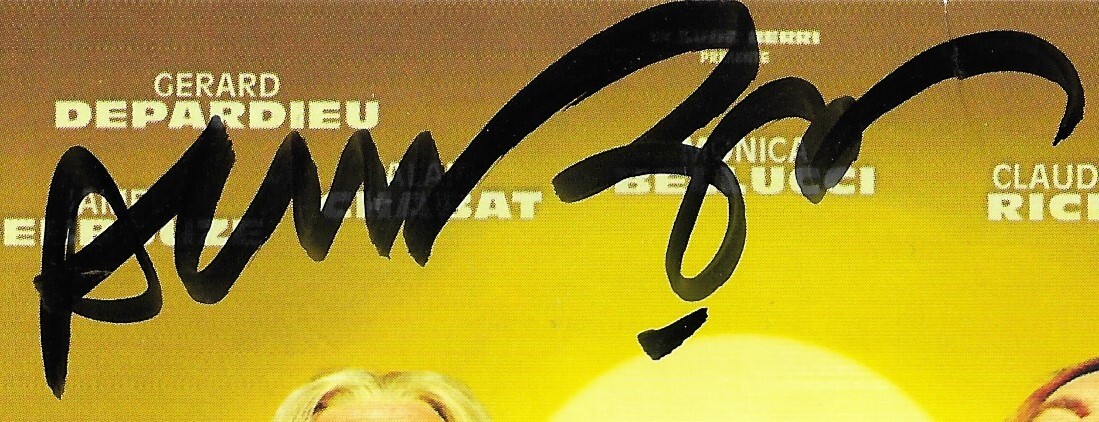
Signature of: alain chabat